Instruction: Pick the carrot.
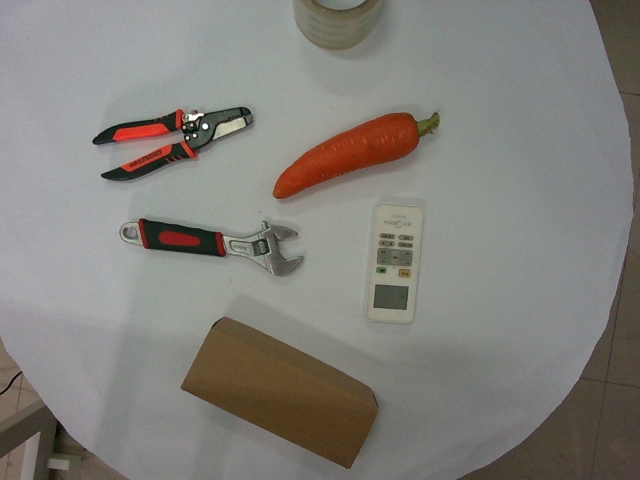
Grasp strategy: vertical